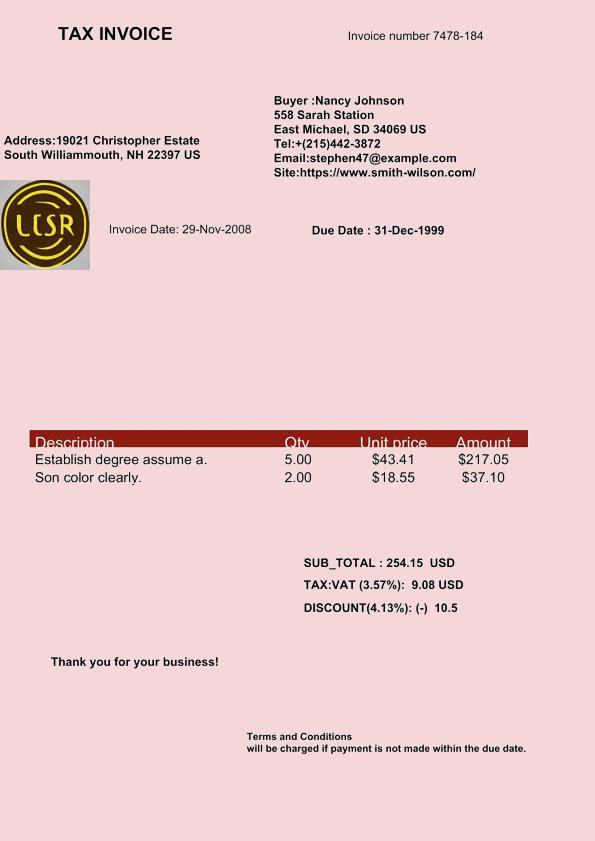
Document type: Invoice